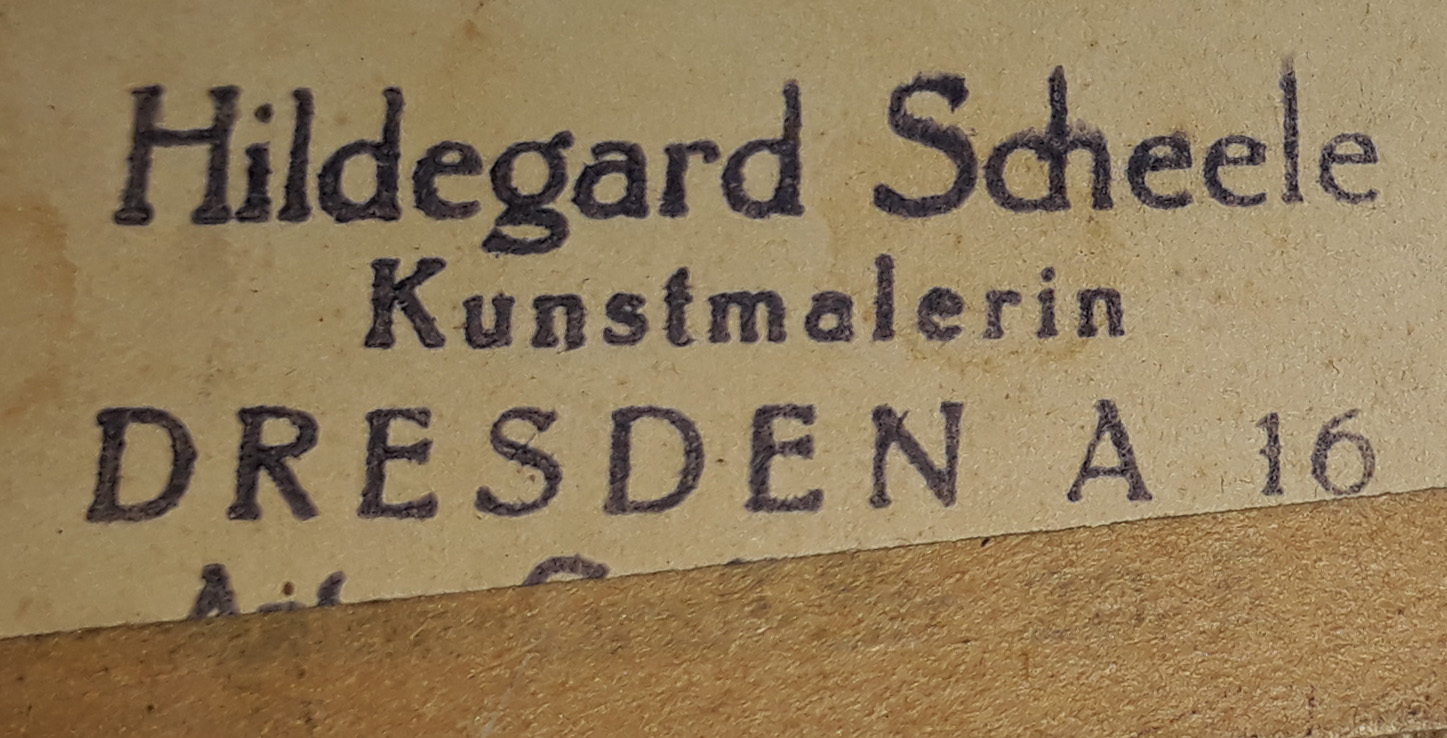
Signature of: hildegard scheele